Question: Explain the disease:
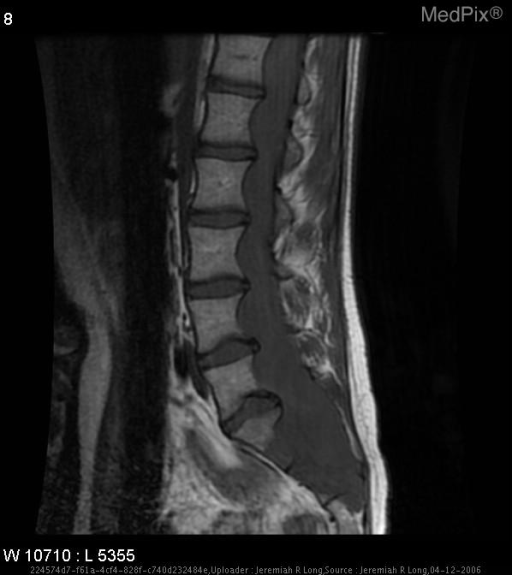
Answer: The disease is discussed as: Spinal ependymomas are the most common spinal cord tumor overall.  They arise from ependymal cells lining the central canal or its remnants and from the cells in the filum terminale.  Of these tumors, there are two subsets: intramedullary ependymomas (cellular ependymomas), and ependymomas occurring nearly exclusively in the conus medullaris and filum terminale (myxopapillary ependymomas).
Myxopapillary ependymomas represent 10-15% of all ependymomas, and account for 90% of the primary tumors in the filum terminale and cauda equina.  These tumors are fleshy, sausage-shaped, reddish to purple in color and moderately vascular on gross examination.  Myxopapillary ependymomas tend to grow slowly and to large sizes (often spanning 2-4 vertebral segments), often expanding adjacent bone of the lumbosacral canal and neural foramina.  They commonly hemorrhage which can lead to nonaneurysmal subarachnoid hemorrhage, and superficial siderosis, as well as complex internal signal characteristics and calcification.
Computed tomography of myxopapillary ependymomas typically demonstrates an isodense intradural mass, with possible bony expansion, and strong, uniform contrast enhancement.  Magnetic resonance imaging of these tumors demonstrates an intradural mass that is typically isointense to the spinal cord on T1-weighted images, hyperintense to the spinal cord on T2-weighted sequences, and demonstrated strong homogenous enhancement following contrast administration.  Myxopapillary ependymomas with a hemorrhagic component may demonstrate heterogeneity on T1-weighted sequences, and a low signal-intensity hemosiderin rim on T2-weighted sequences.
Clinically myxopapillary ependymomas most often present with low back, leg or sacral pain.  Leg weakness and sphincter dysfunction are only seen in 20-25% of patients.  Due to their indolent growth, delay in diagnosis is common with these tumors, with an average of 2.4 years of symptoms before a correct diagnosis is established.  Myxopapillary ependymomas tend to occur in males more often than females (2:1), with a peak age of diagnosis within the 3rd to 4th decades of life.   Complete surgical resection is generally curative, although local recurrence is possible if resection is incomplete.  Adjuvant radiation therapy is used for multifocal lesions.  Certain aggressive sacral and presacral tumors may spread locally to lymph nodes and rarely to distant sites (e.g. lungs and bone).